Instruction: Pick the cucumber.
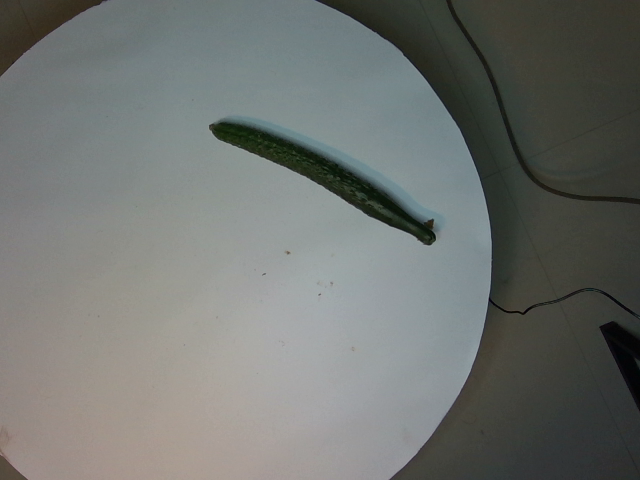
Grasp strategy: vertical